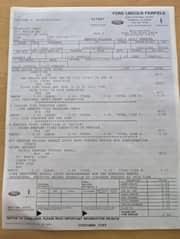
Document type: Invoice